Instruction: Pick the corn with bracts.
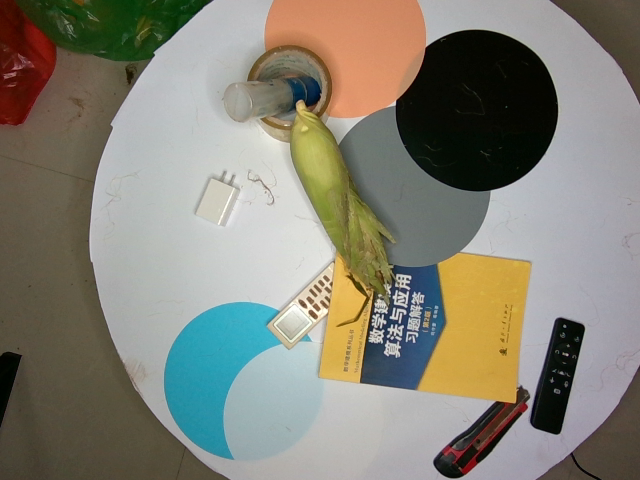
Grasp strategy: vertical